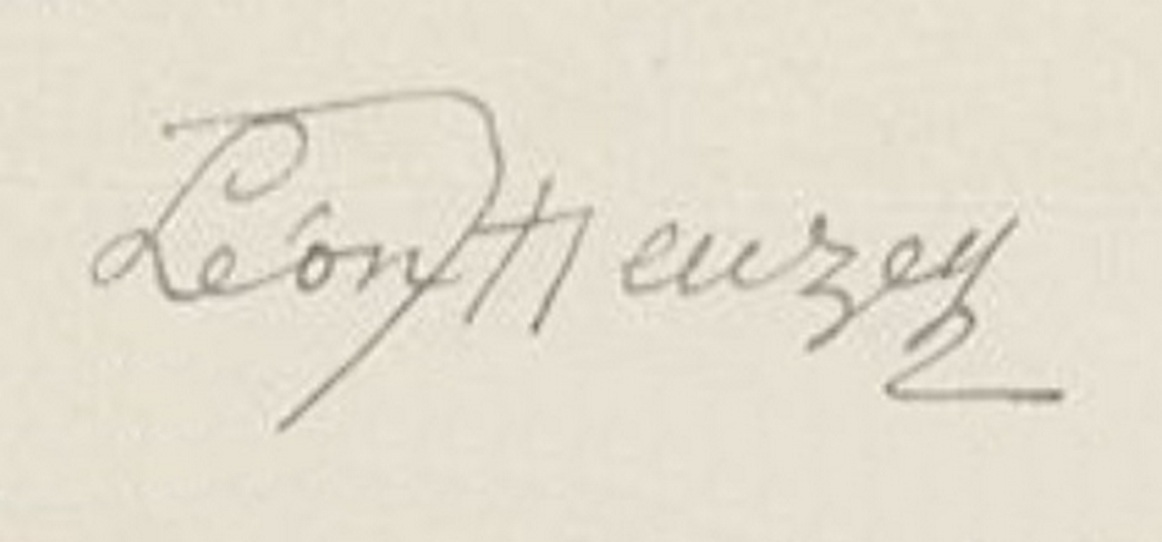
Signature of: léon heuzey